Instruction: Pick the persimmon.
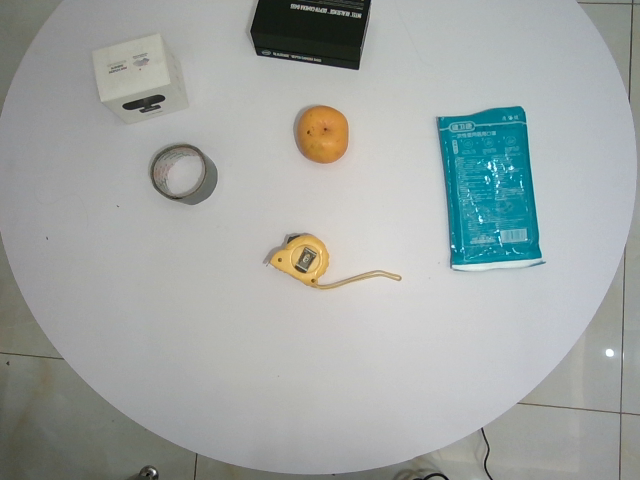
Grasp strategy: vertical